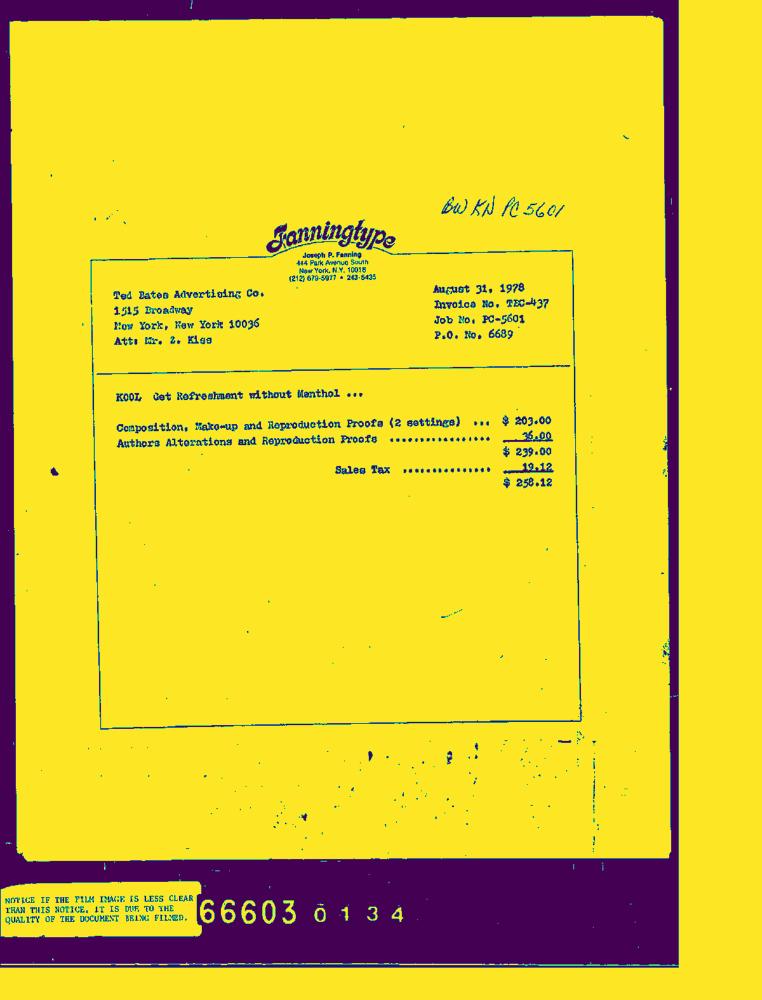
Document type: Invoice-Doc